Question: What jurisdiction, city, or county is the document associated with?
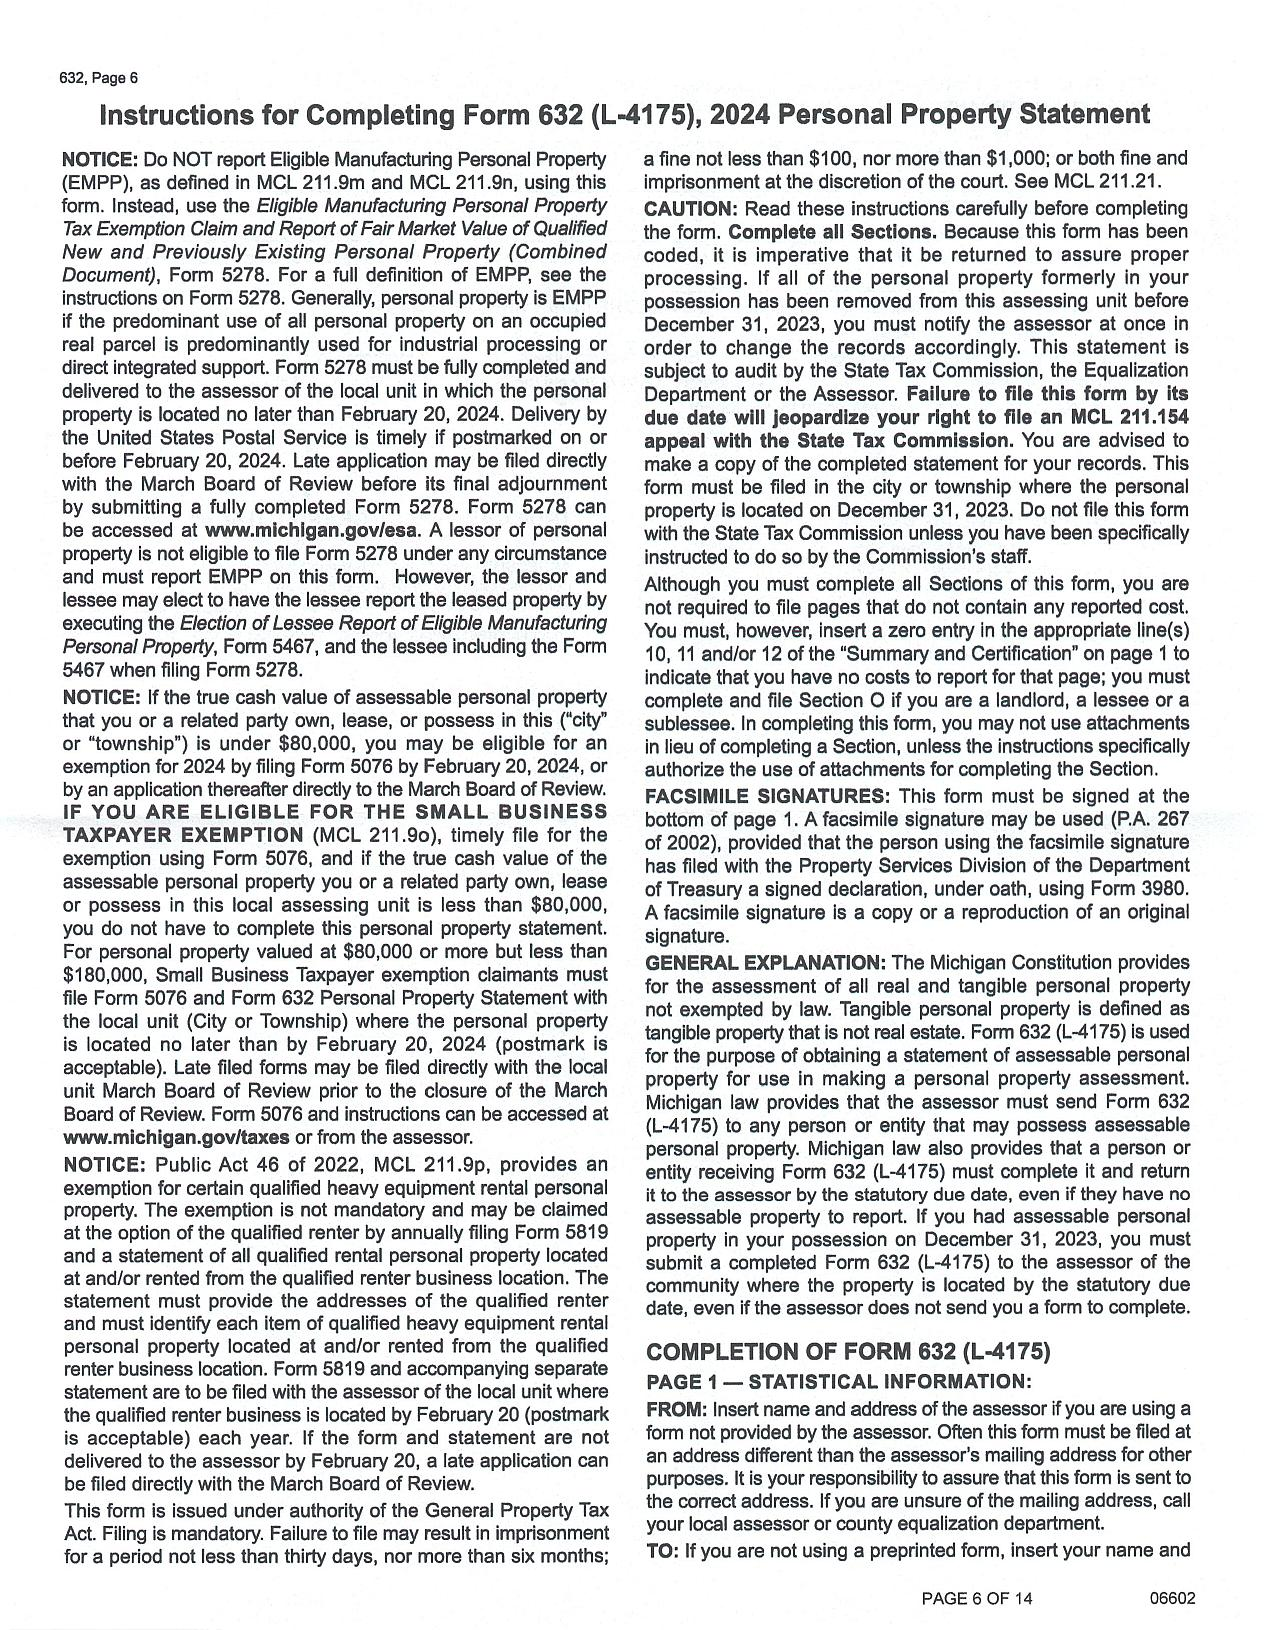
Answer: "City or Township"